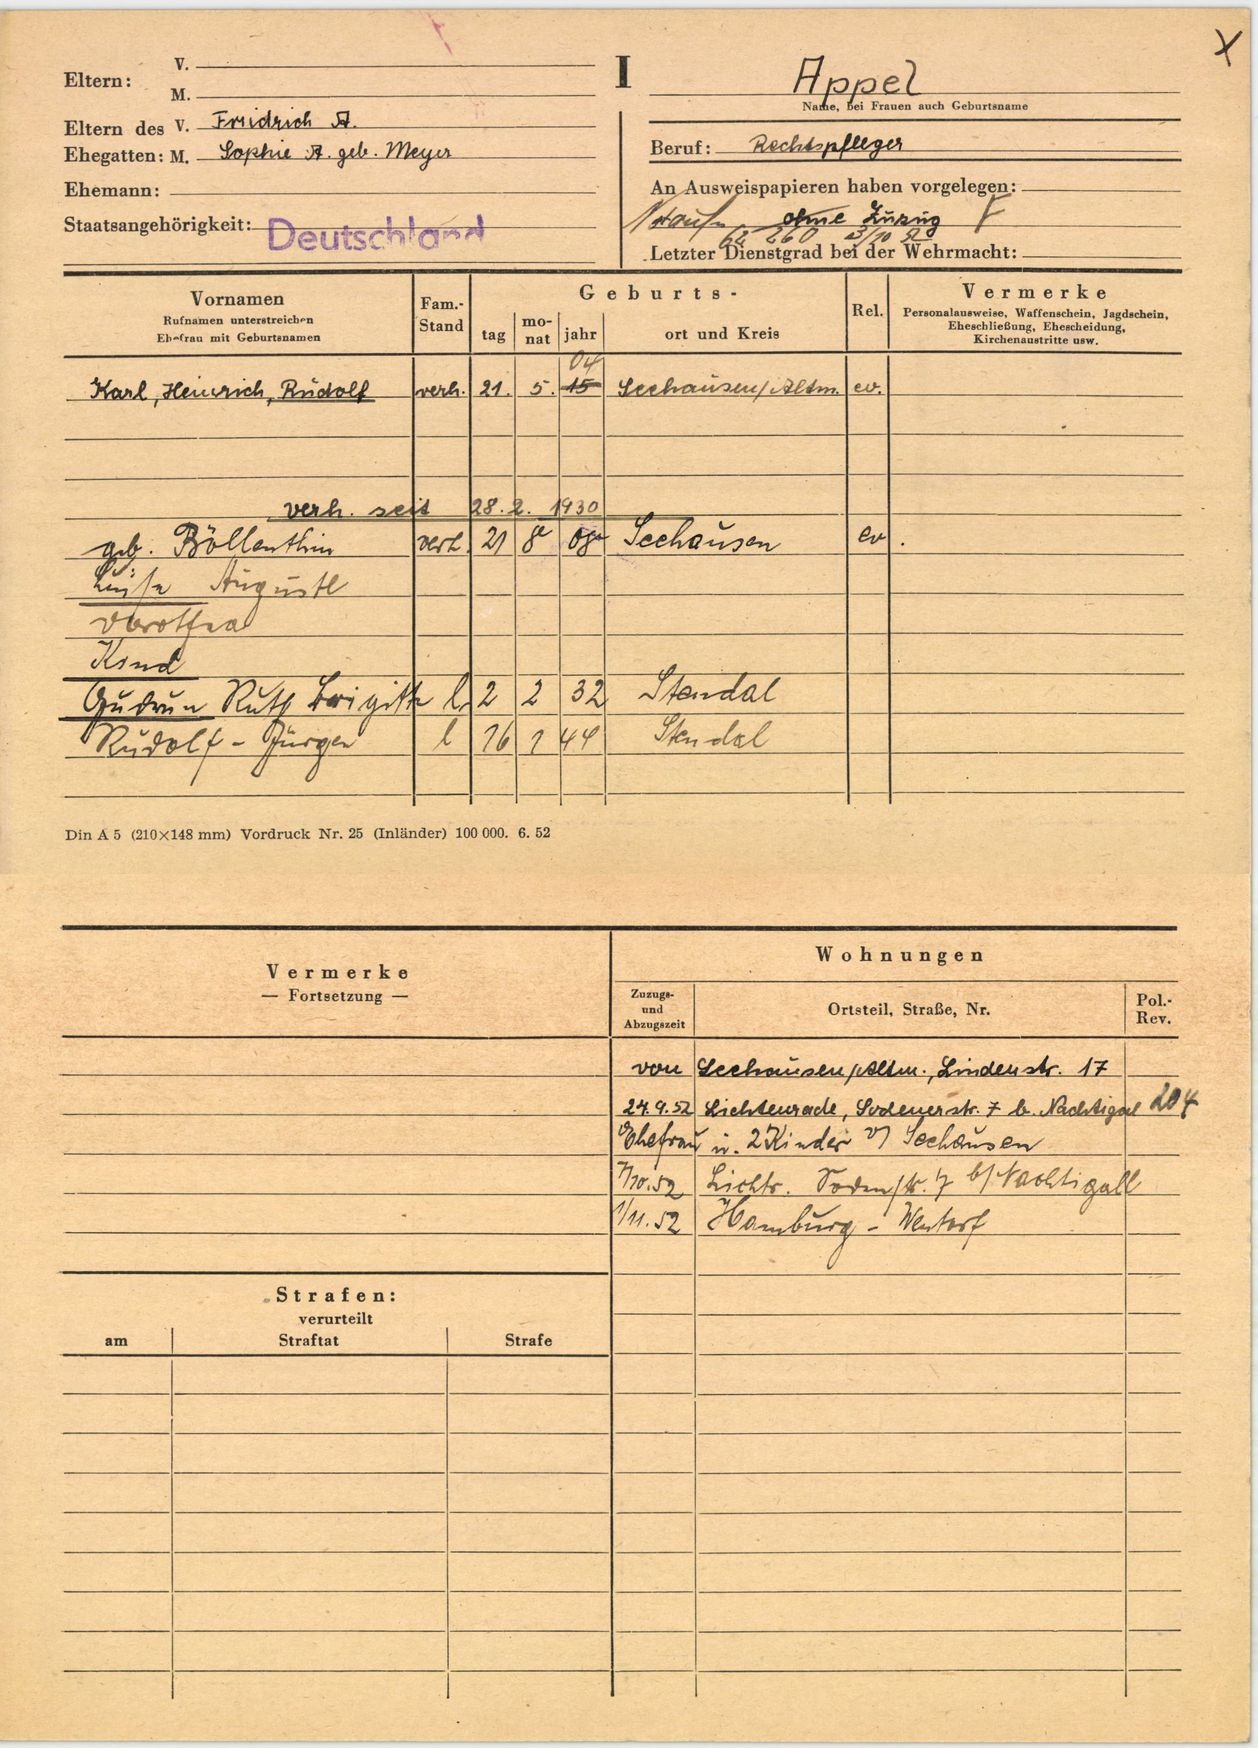
Appel